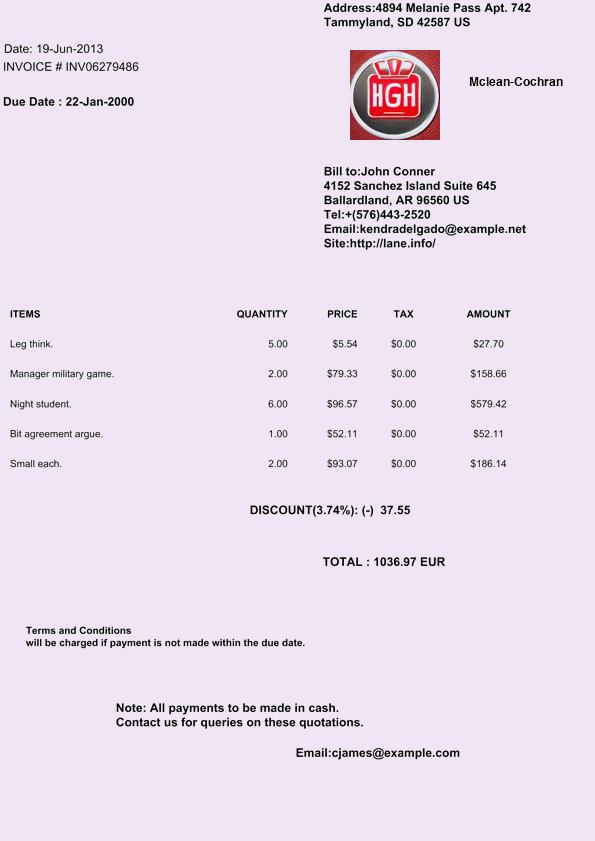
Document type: Invoice